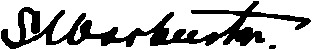
Signature of: stanton warburton